Question: What could the diagnosis suggest?
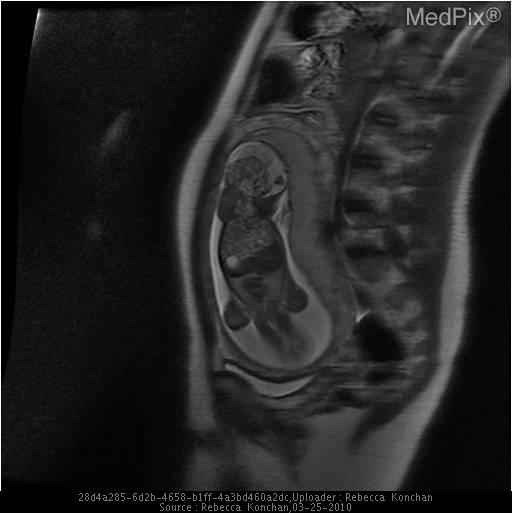
Answer: The possible diagnosis includes •  sacrococcygeal teratoma
•  meningocele, myelomeningocele
•  epidermoid or dermoid cyst
•  rhabdomyosarcoma.